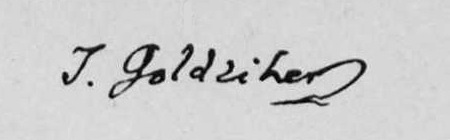
Signature of: ignaz goldziher